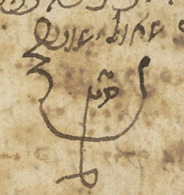
Signature of: chaoul yéchouah abitbol